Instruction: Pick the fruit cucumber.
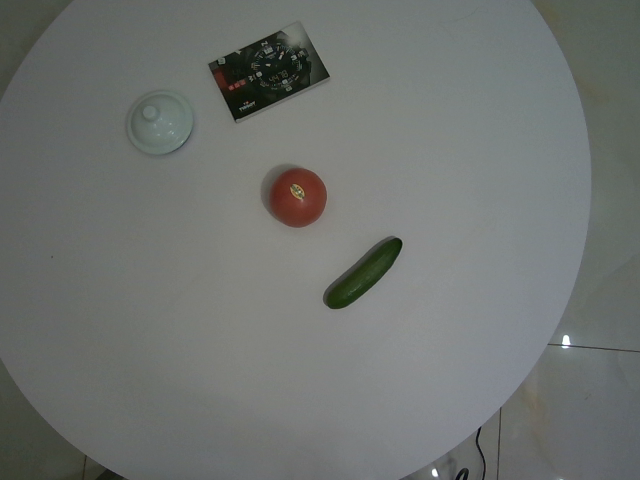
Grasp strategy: vertical